Question: Which state is mentioned in the document?
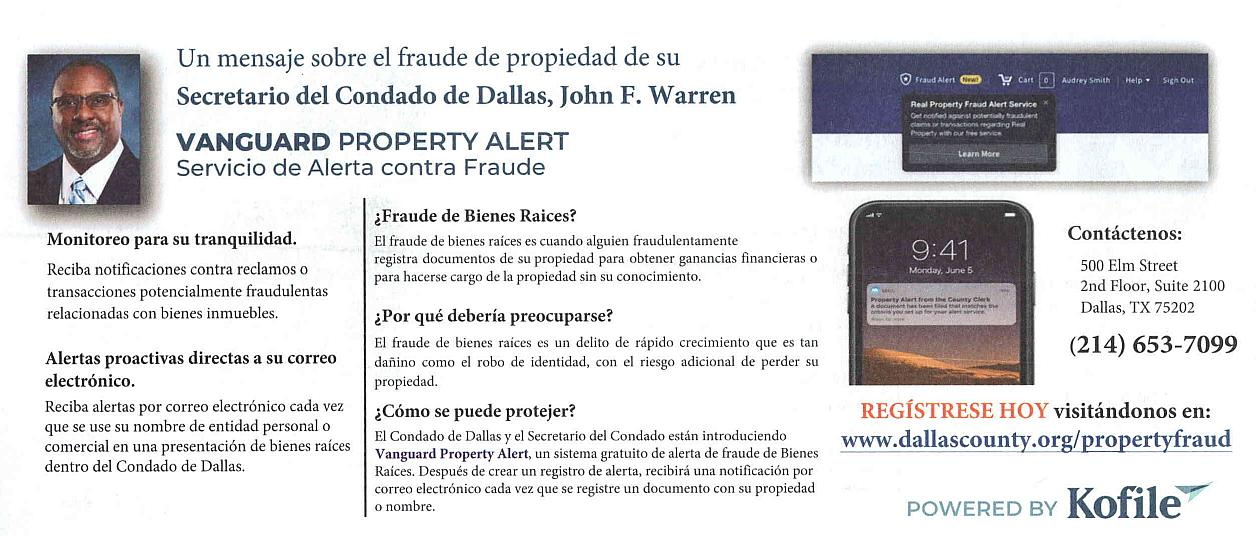
Answer: "TX"